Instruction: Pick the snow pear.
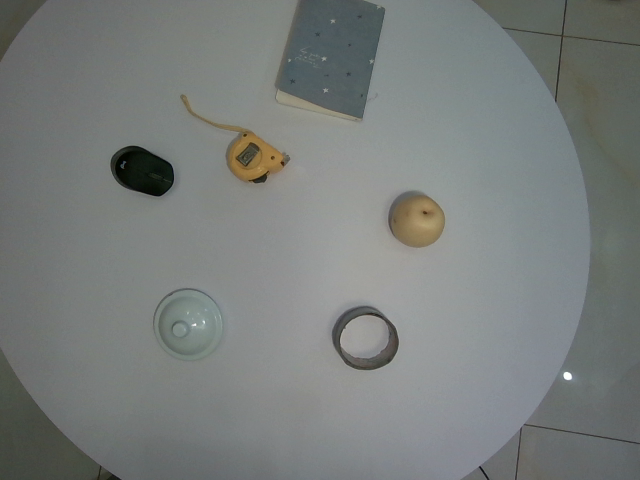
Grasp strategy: vertical